Question: What is the address or location of the property listed in the document?
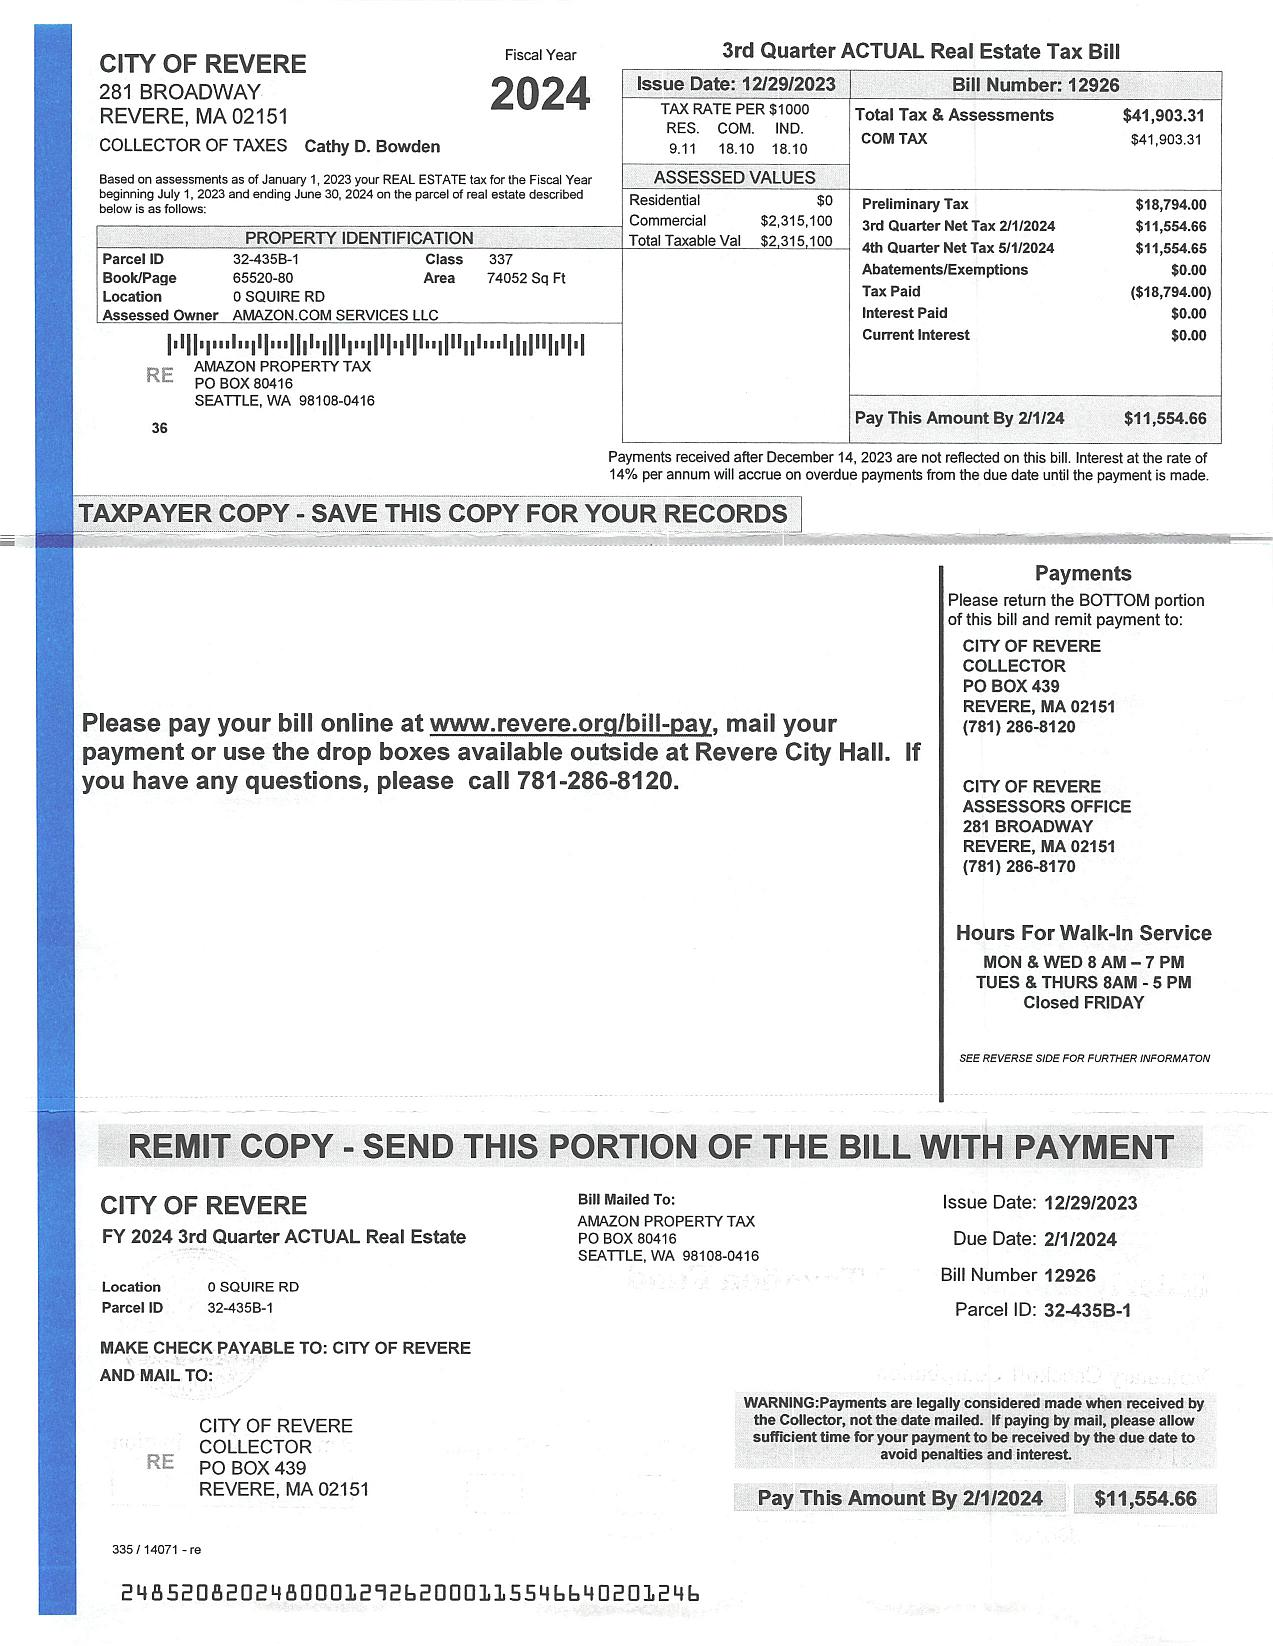
Answer: "0 SQUIRE RD"